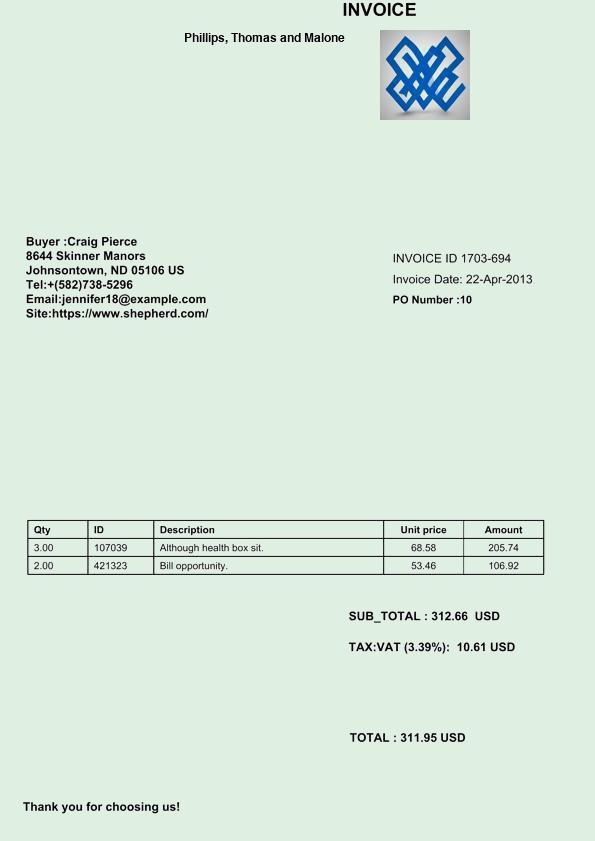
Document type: Invoice